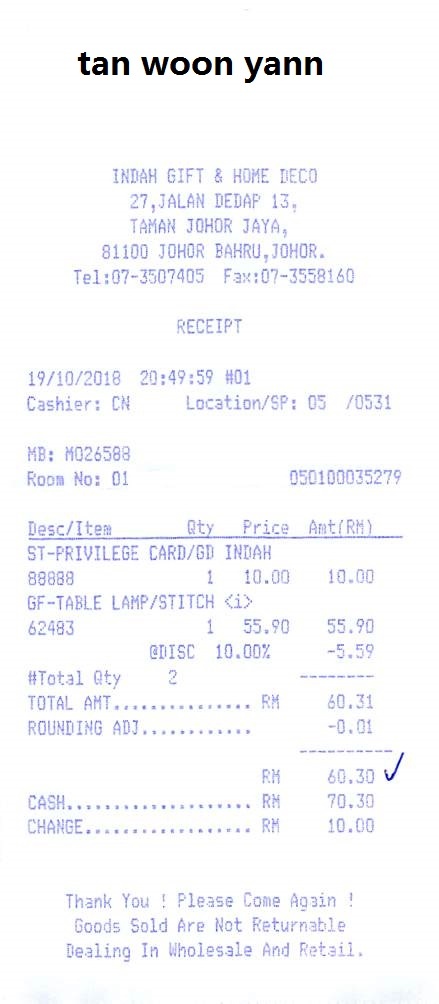
TAN WOON YANN
INDAH GIFT & HOME DECO
27,JALAN DEDAP 13,
TAMAN JOHOR JAYA,
81100 JOHOR BAHRU,JOHOR.
TEL:07-3507405
FAX:07-3558160
RECEIPT
19/10/2018 20:49:59 #01
CASHIER: CN
LOCATION/SP: 05 /0531
MB: MO26588
ROOM NO: 01
050100035279
DESC/ITEM
QTY
PRICE
AMT(RM)
ST-PRIVILEGE CARD/GD INDAH
88888
1
10.00
10.00
GF-TABLE LAMP/STITCH <I>
62483
1
55.90
55.90
@DISC
10.00%
-5.59
#TOTAL QTY
2
TOTAL AMT................. RM
60.31
ROUNDING ADJ............
-0.01
RM
60.30
CASH.................... RM
70.30
CHANGE.................. RM
10.00
THANK YOU ! PLEASE COME AGAIN !
GOODS SOLD ARE NOT RETURNABLE
THANK YOU ! FLEASE COME AOSIN !
GOODS SOLD ARE NOT RETURNABLE
DEALING IN WHOLESALE AND RETAIL.